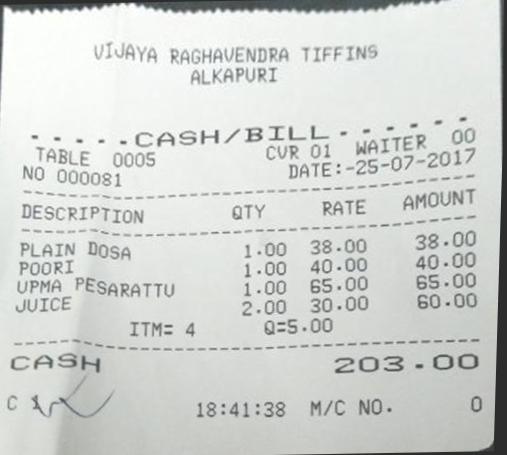
gt_parse: date: 25-07-2017
criticals: name: CASH
price: 203.00
store: VIJAYA RAGHAVENDRA TIFFINS